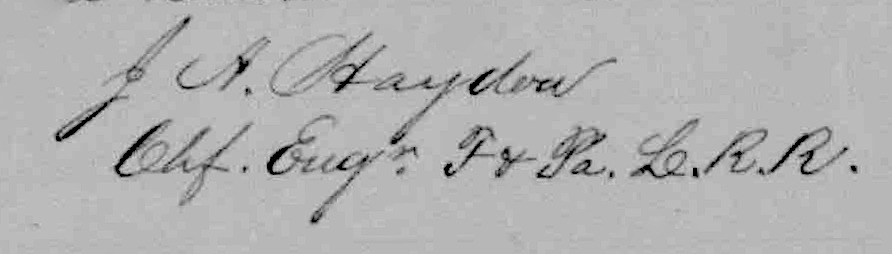
Signature of: john a haydon